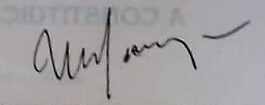
Signature of: ulysses guimarães